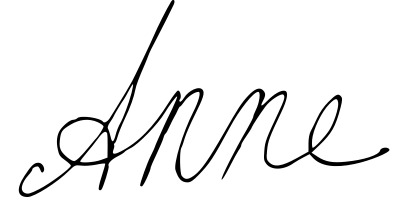
Signature of: anne princess royal and princess of orange